Question: What is the potential diagnosis?
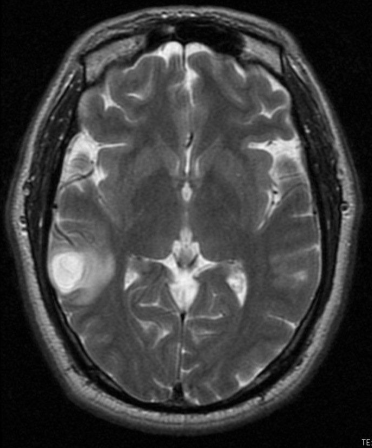
Answer: The possible diagnosis includes •  Abscess - chronic (because of calcification)
•  Neoplasm (astrocytoma, oligodendroglioma).